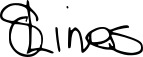
Signature of: sue lines